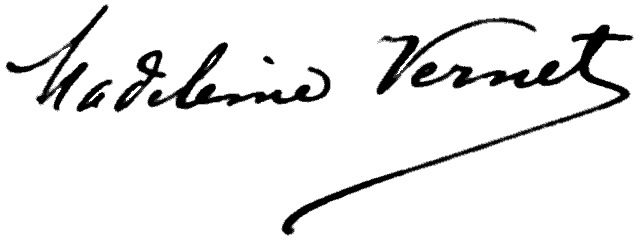
Signature of: madeleine vernet